Retrieve the amount in words, amount in figures, name of the payee, date on the cheque, and the bank name from the image.
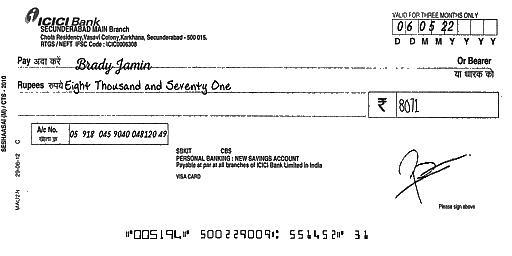
amt_in_words: Eight Thousand and Seventy One
amt_in_figures: 8071
payee_name: Brady Jamin
bank_name: ICICI Bank
cheque_date: 06/05/22